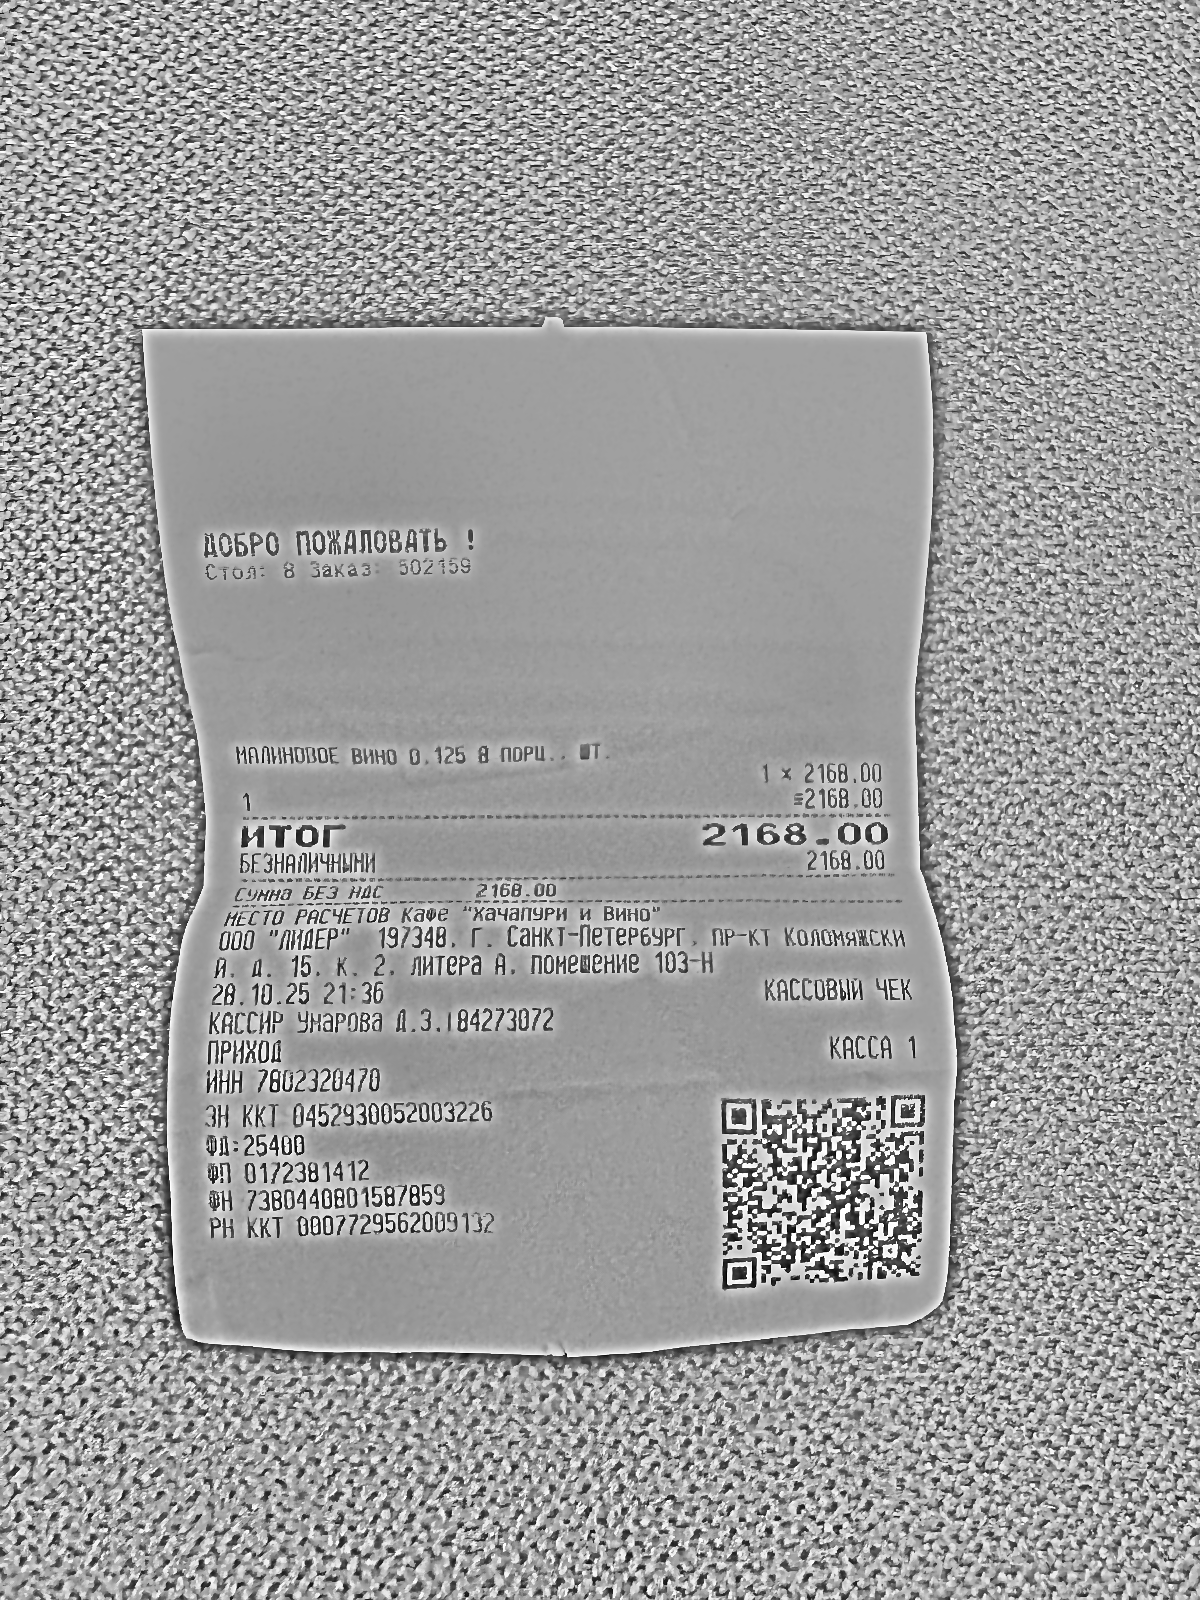
Продавец: OOO "ЛИДЕР"
ИНН: 7802320470
Дата: 28.10.25
Товары: МАЛИНОВОЕ ВИНО 0. 125 8 ПОРЦ. ШТ.
Количество: 1
Цена: 2168.00
Сумма: 2168.00
Итого: 2168.00